Can you pull out the amount in words, numerical amount, payee's name, date of the cheque, and the bank's name from the image?
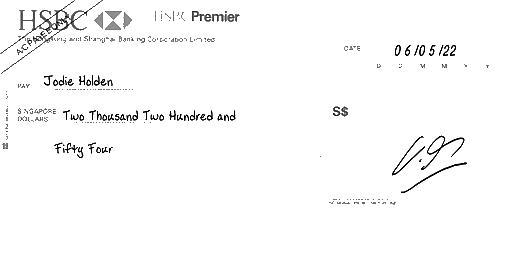
amt_in_words: Two Thousand Two Hundred and Fifty Four
amt_in_figures:
payee_name: Jodie Holden
bank_name: HSBC
cheque_date: 06/05/22